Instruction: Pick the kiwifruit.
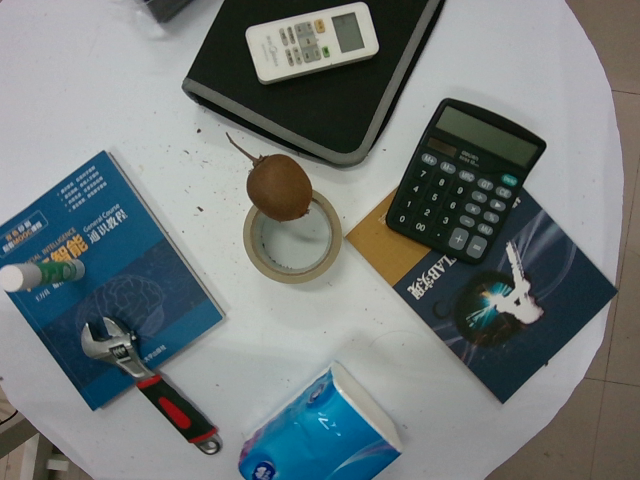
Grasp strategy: vertical